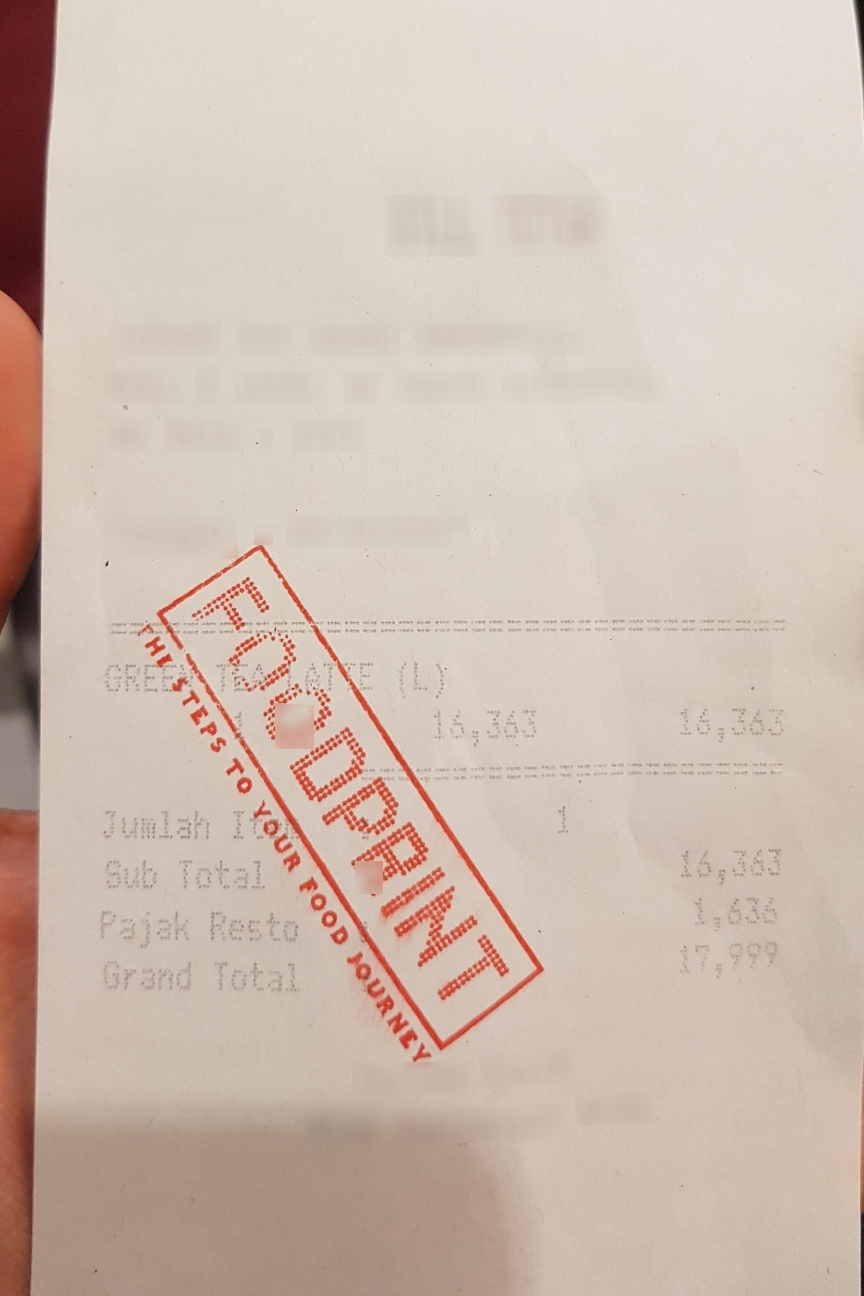
Extraction:
receipt: line_items: name: GREEN TEA LATTE (L)
price: 16,363
qty: 1
subtotal: 16,363
tax: 1,636
total: 17,999